Question: What jurisdiction, city, or county is the document associated with?
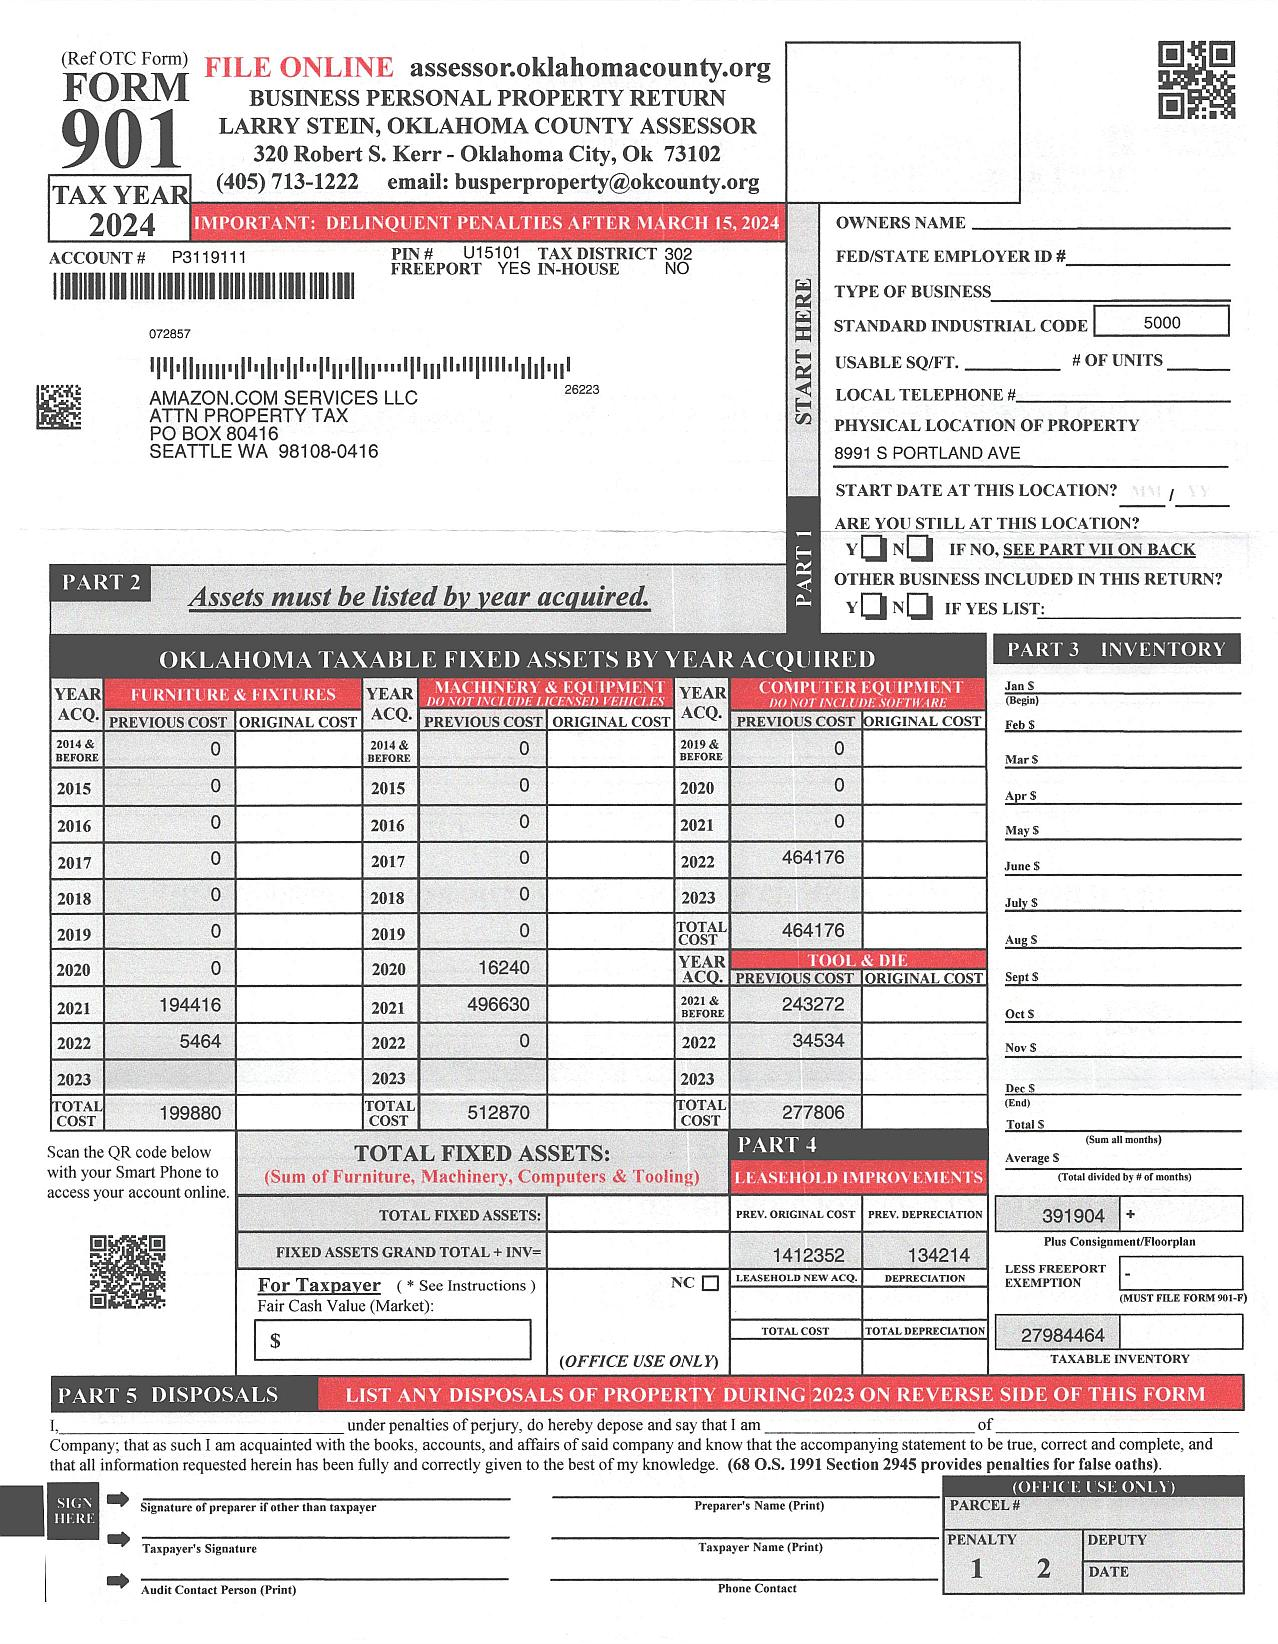
Answer: "Oklahoma County"